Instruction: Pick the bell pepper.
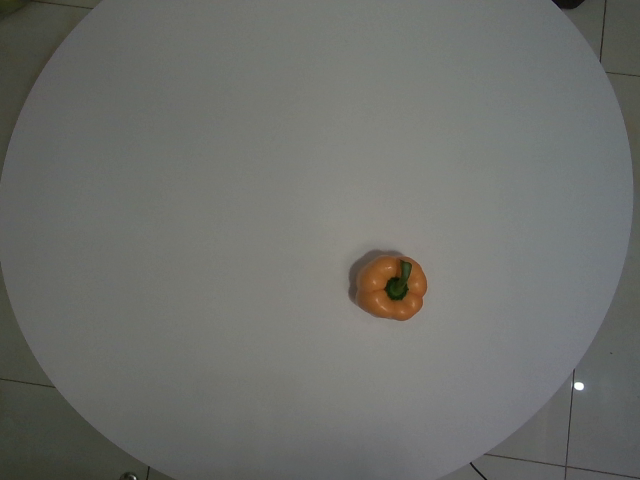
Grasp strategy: vertical